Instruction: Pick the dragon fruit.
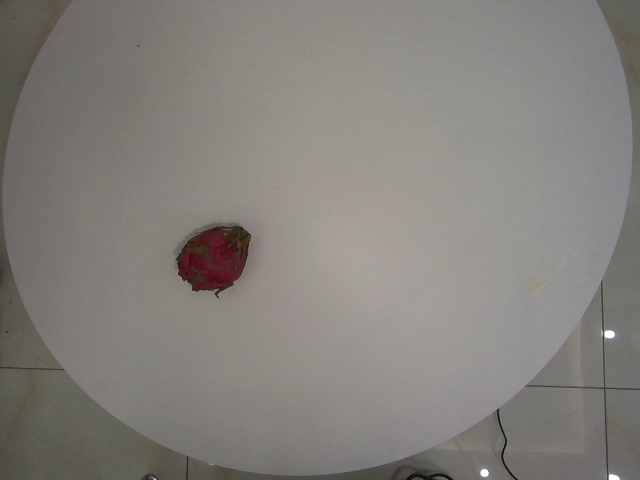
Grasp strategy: vertical